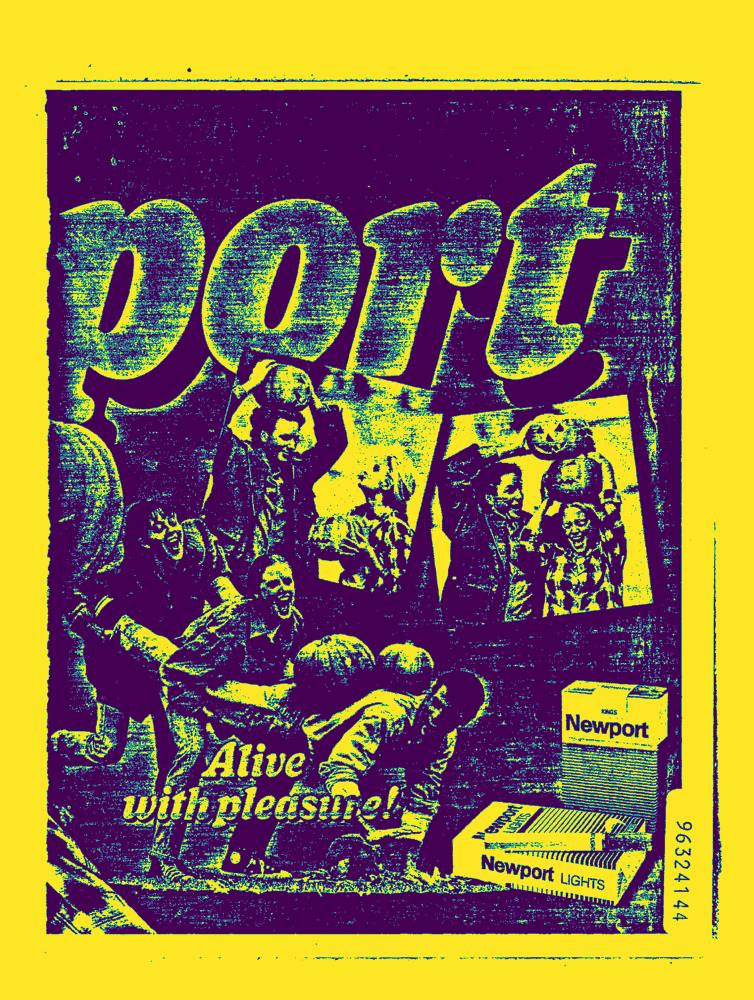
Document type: AD